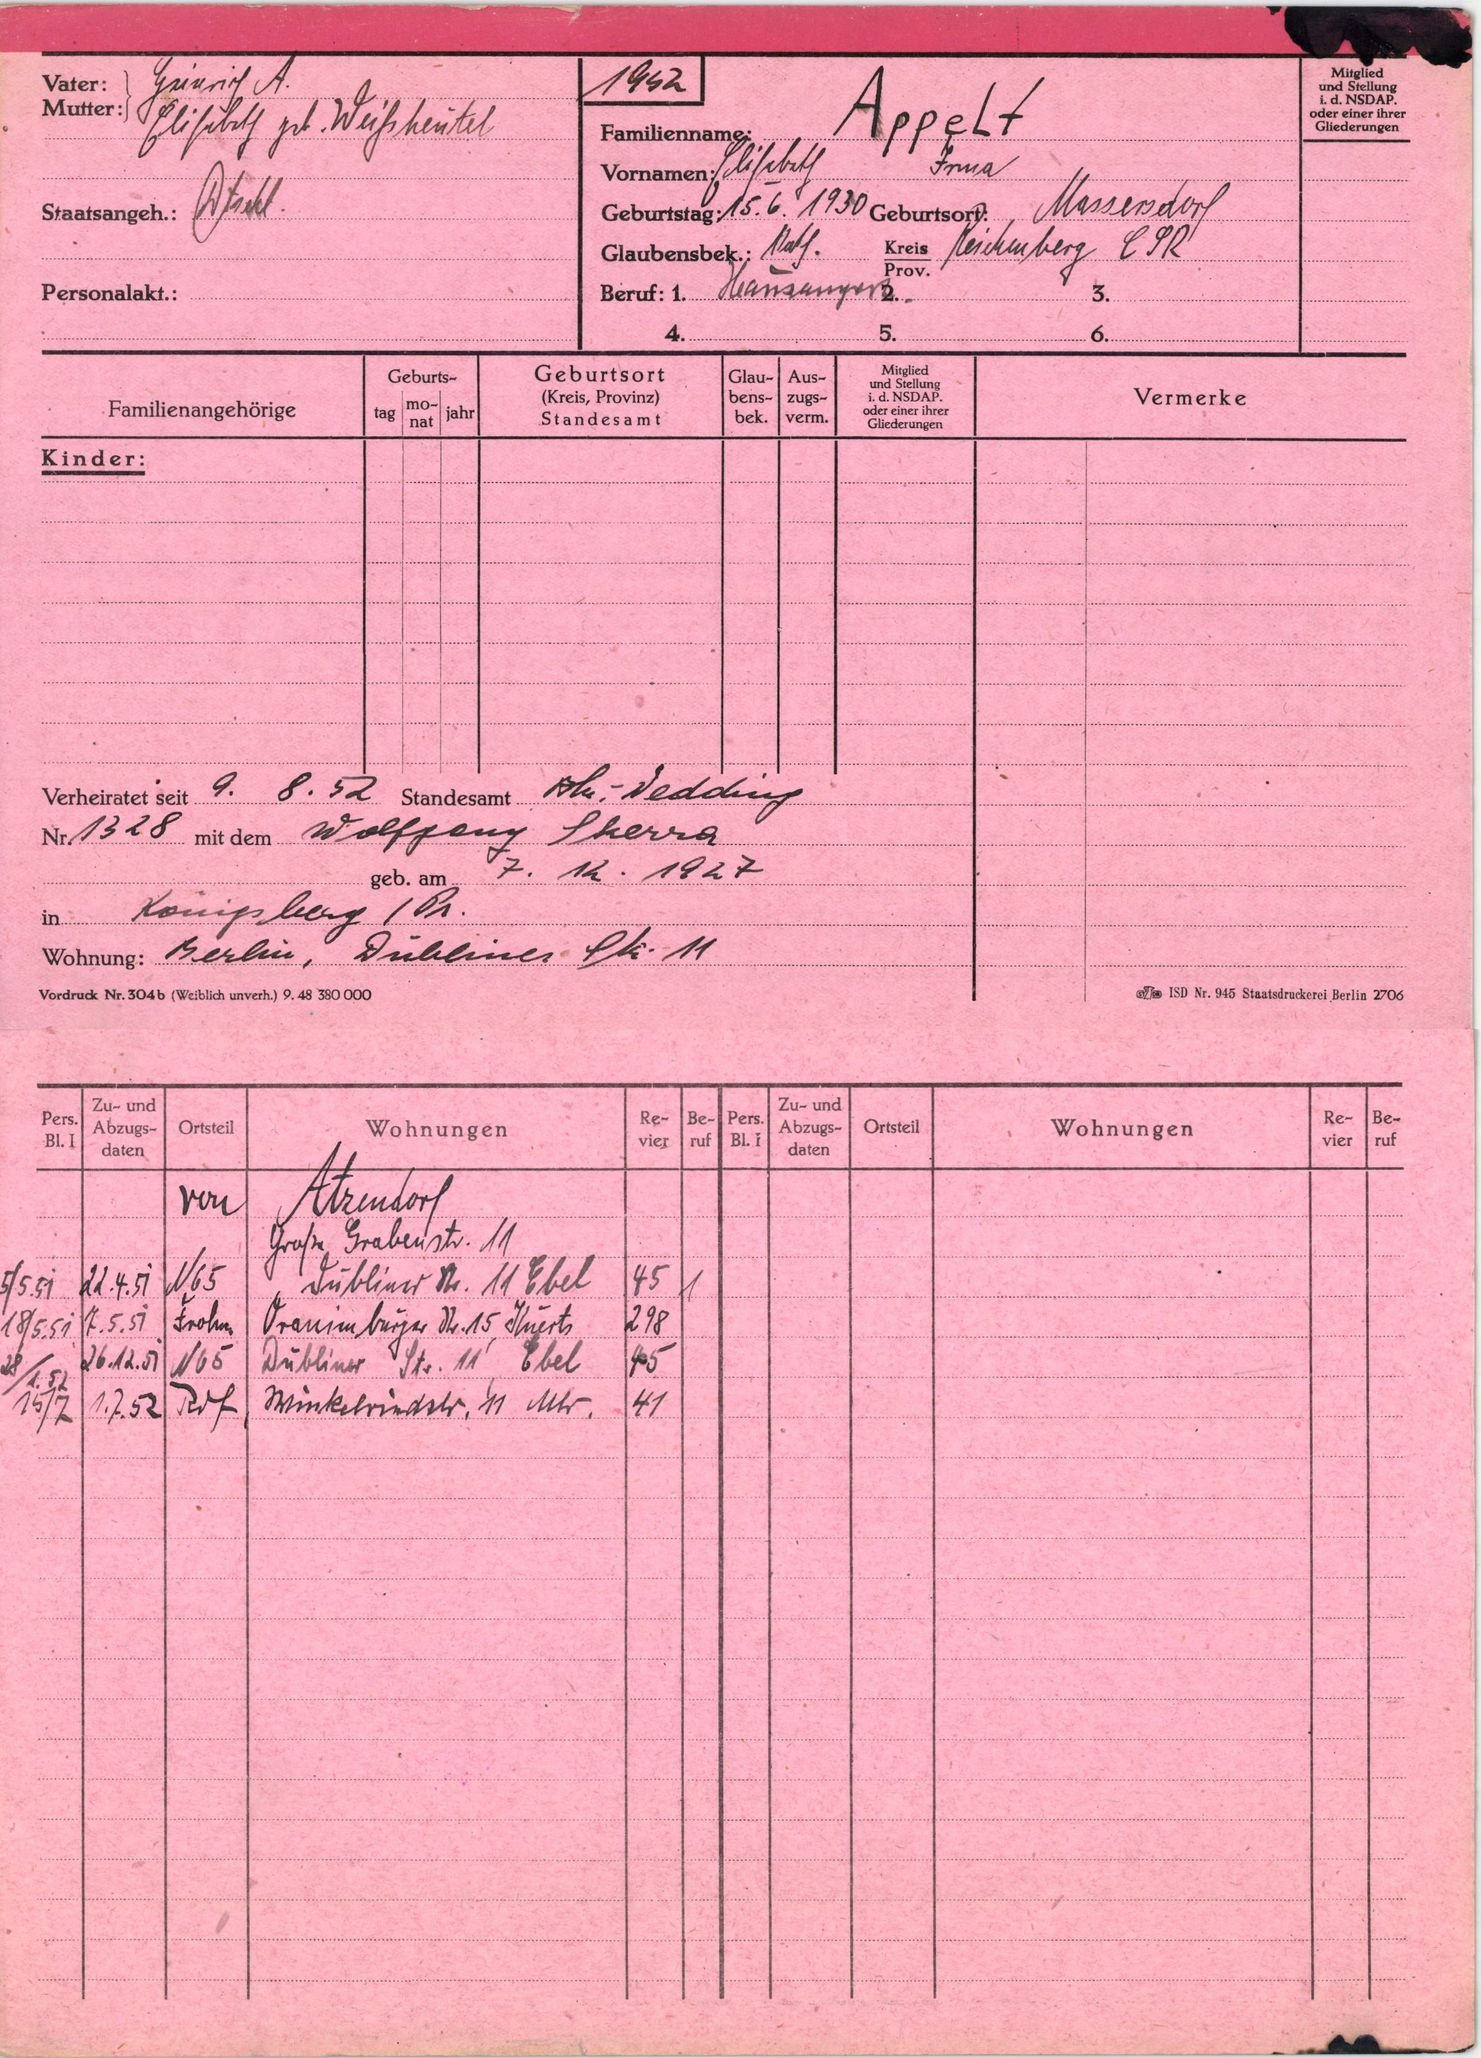
Appelt